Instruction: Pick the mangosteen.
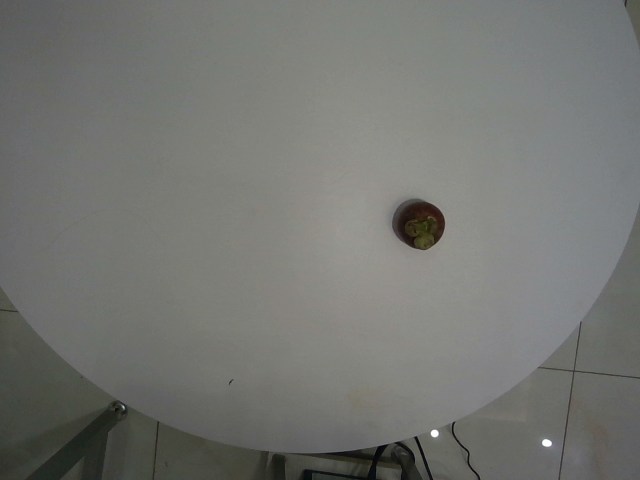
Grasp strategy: vertical